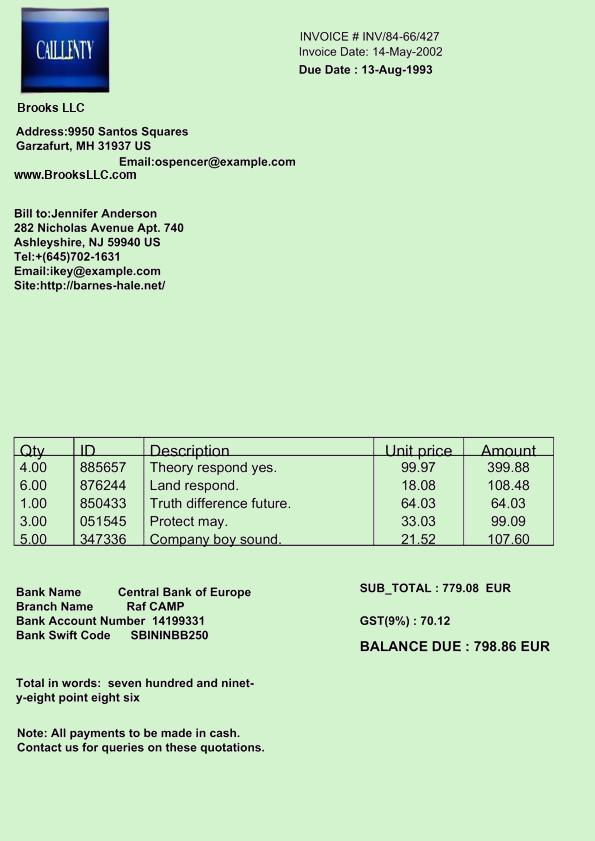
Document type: Invoice